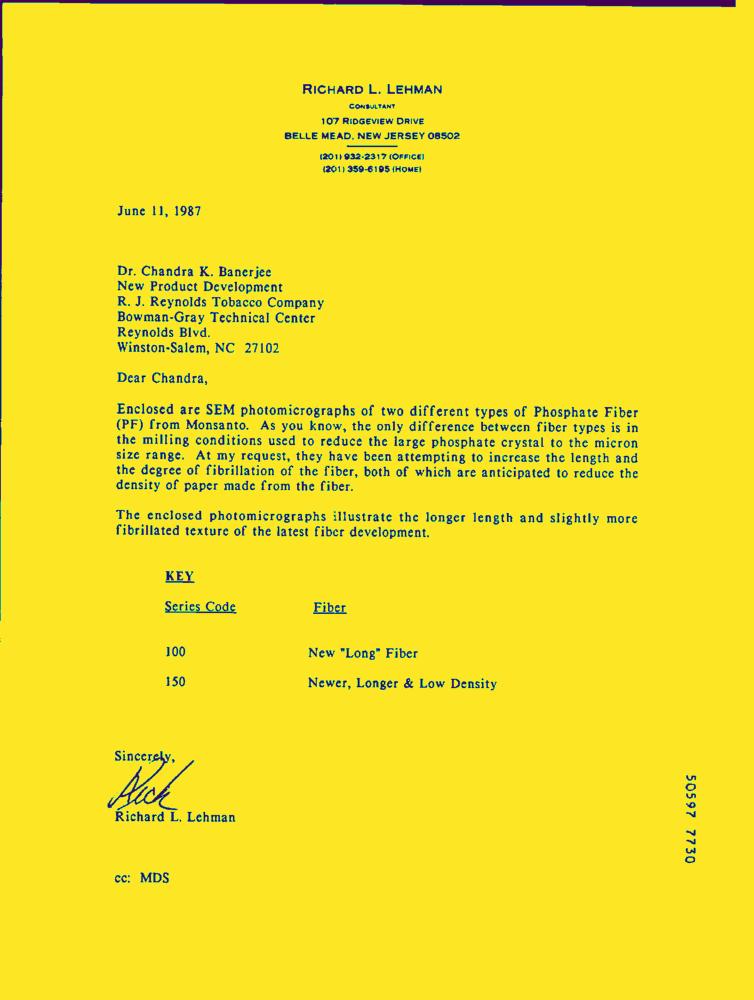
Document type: Letter-Doc